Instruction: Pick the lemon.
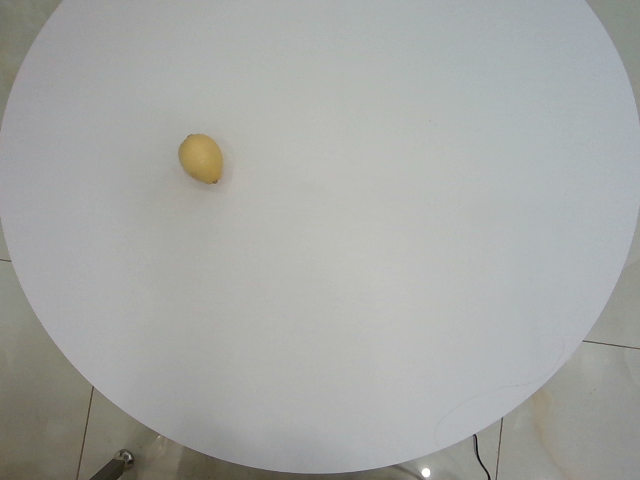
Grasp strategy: vertical